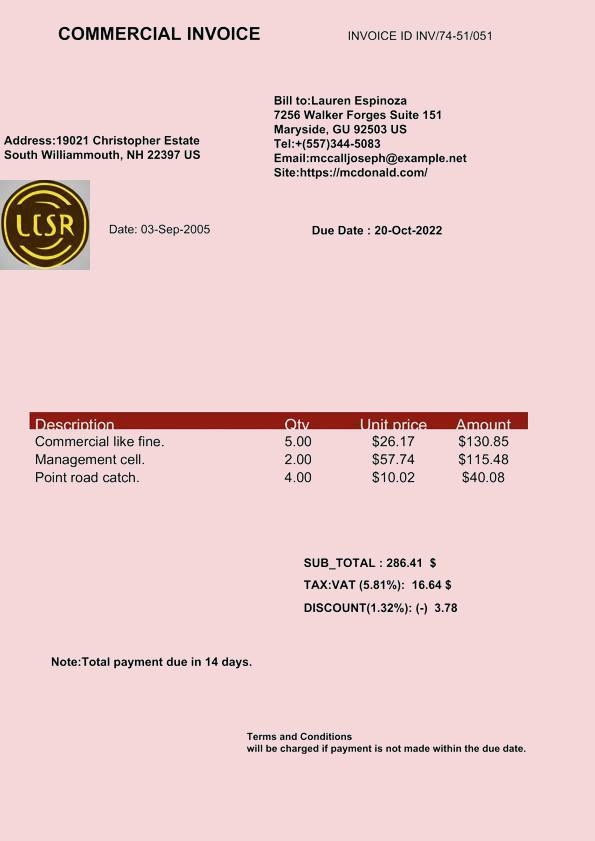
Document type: Invoice